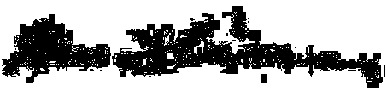
Signature of: william flinn